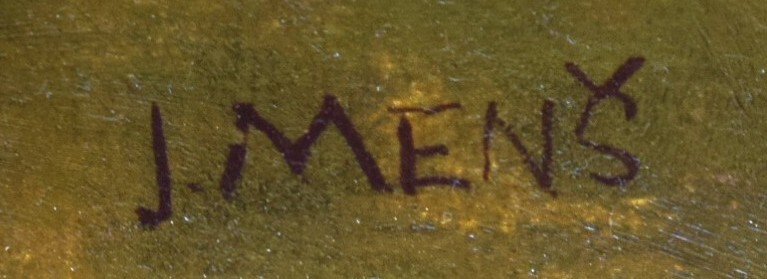
Signature of: josef menš